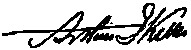
Signature of: arthur i keller